Question: Which state is mentioned in the document?
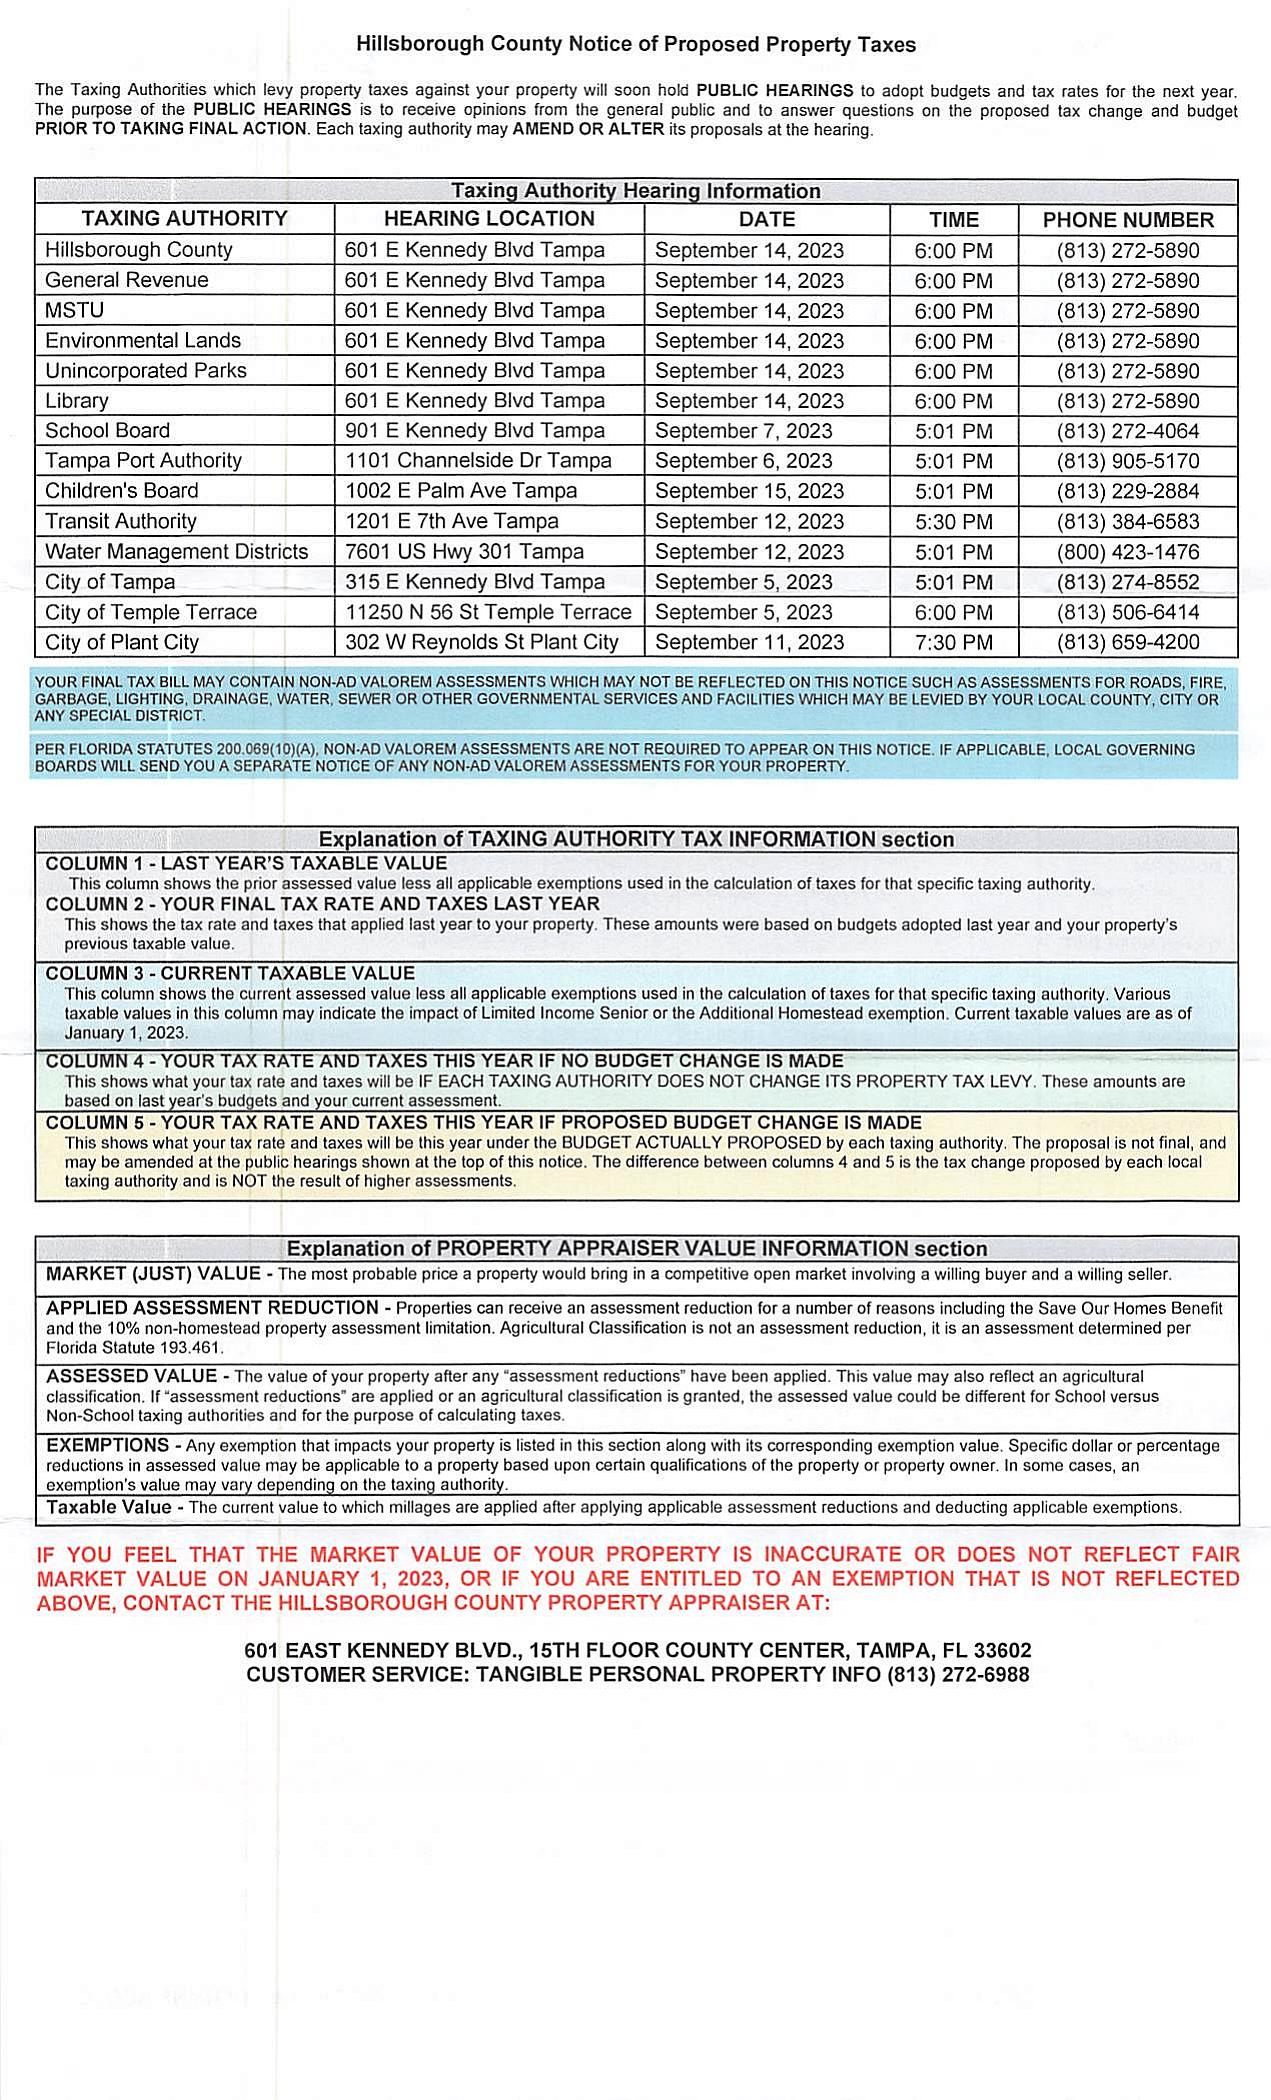
Answer: "FL"